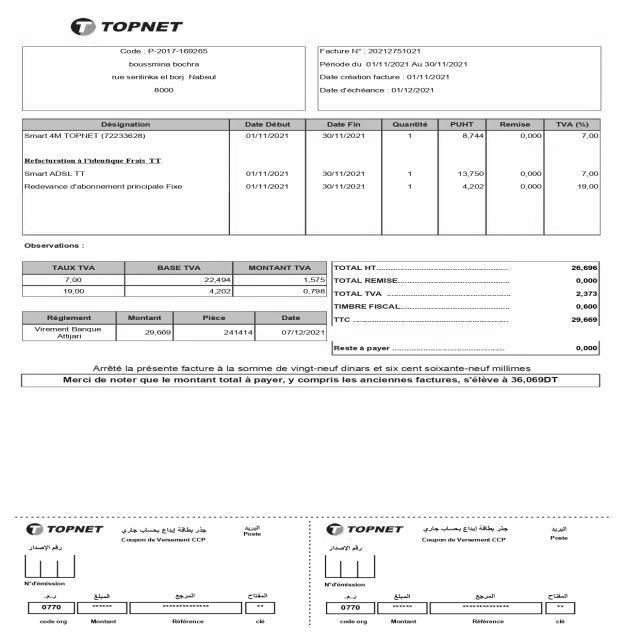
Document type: Invoice